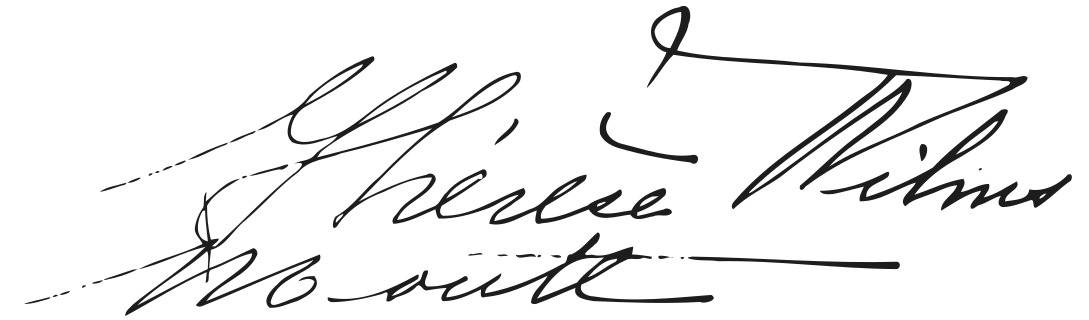
Signature of: teresa wilms montt